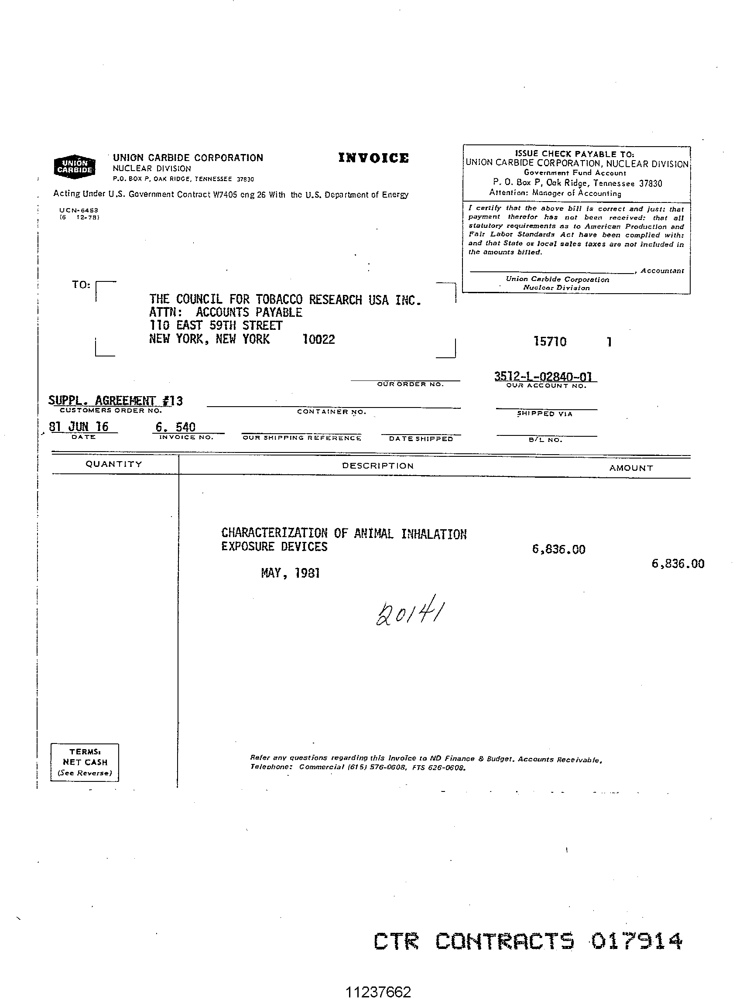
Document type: Invoice